Question: What might the diagnosis be?
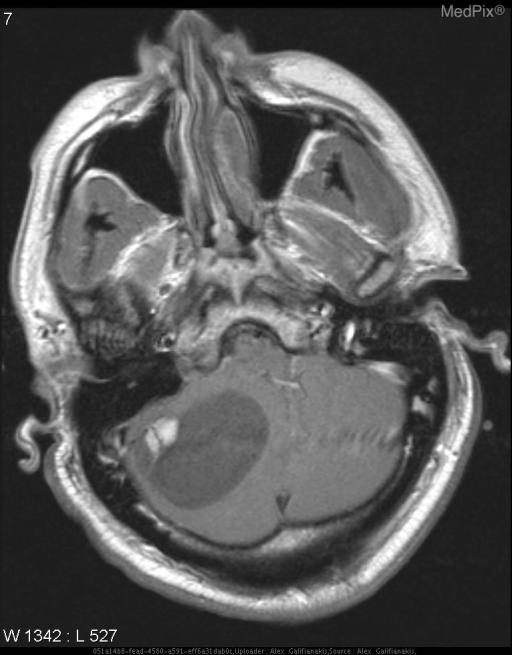
Answer: The possible diagnosis includes DDx for cyst with mural nodule:
Hemangioblastoma (cerebellar hemisphere)
Juvenile Pilocytic astrocytoma (pediatric)
Pilocystic Xanthoastrocytoma.